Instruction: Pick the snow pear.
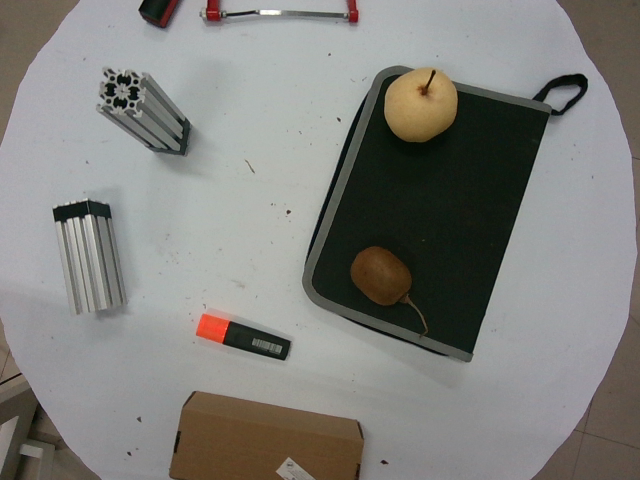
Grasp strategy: vertical